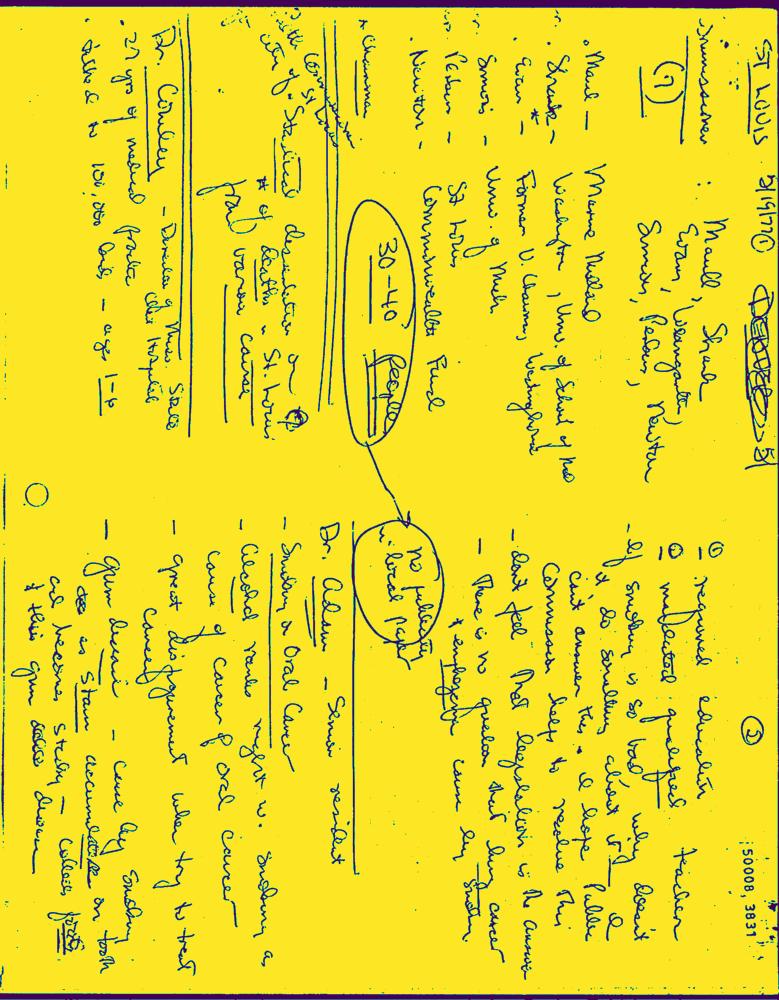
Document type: Hand-Written